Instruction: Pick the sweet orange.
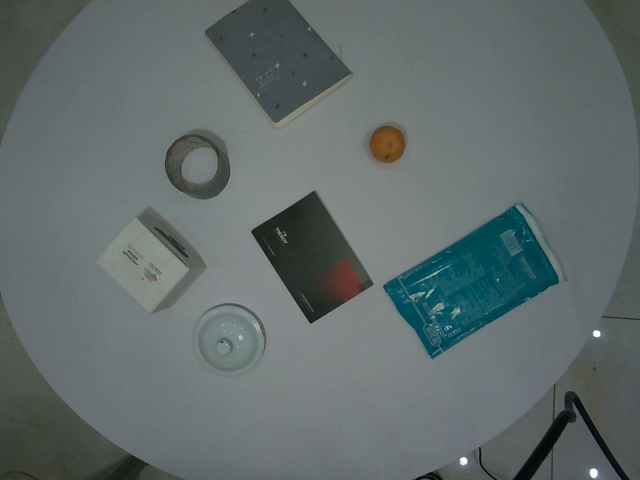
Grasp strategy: vertical